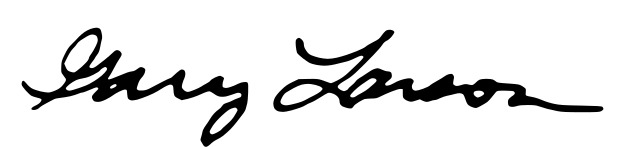
Signature of: gary larson